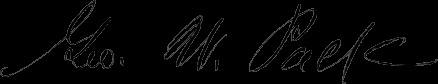
Signature of: george willis pack